Question: What do the imaging results show?
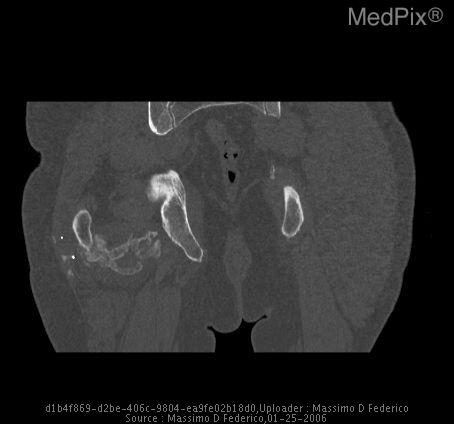
Answer: The imaging shows Both CT and x-ray show a calcified mass posterior to the acetabulum and femur. A calcified mass is present posterior to the acetabulum and femoral neck..